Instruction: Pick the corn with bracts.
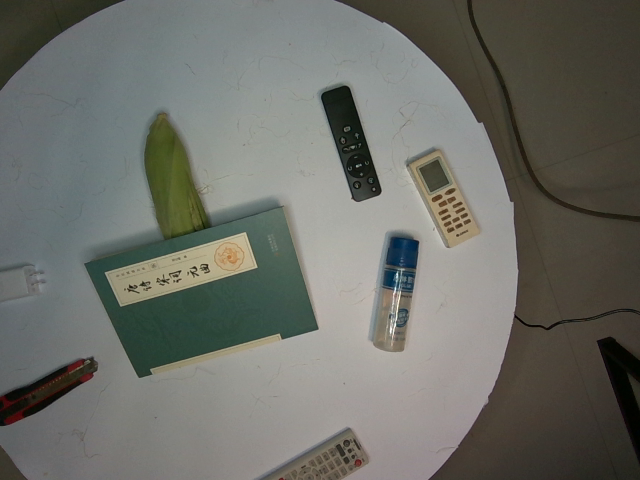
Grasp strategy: vertical